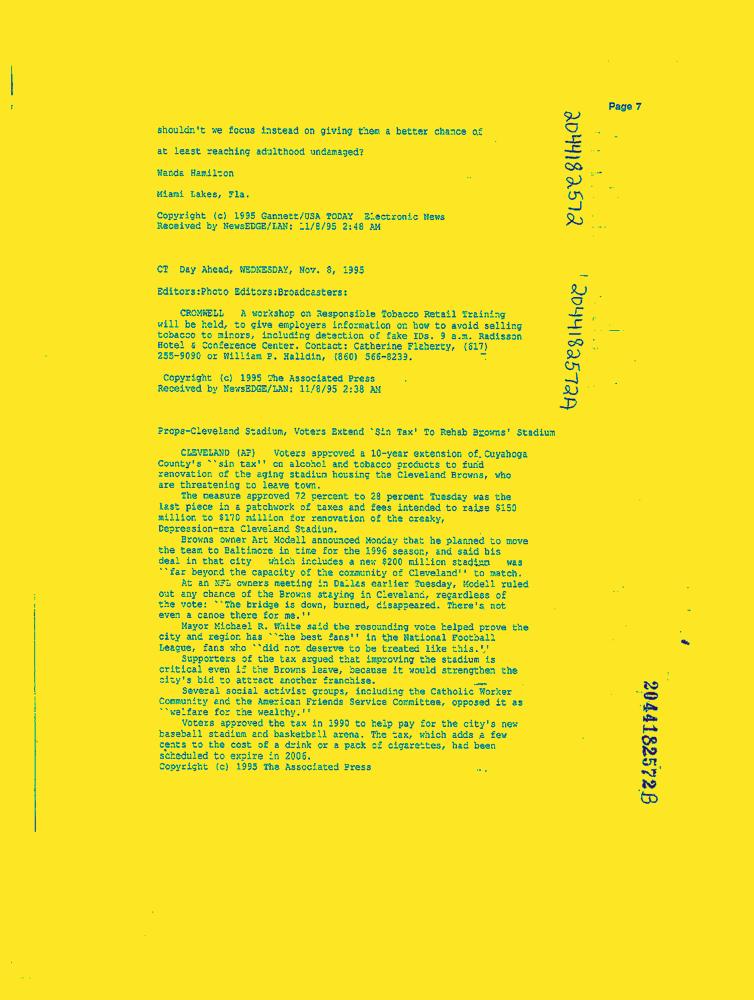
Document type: News-Article